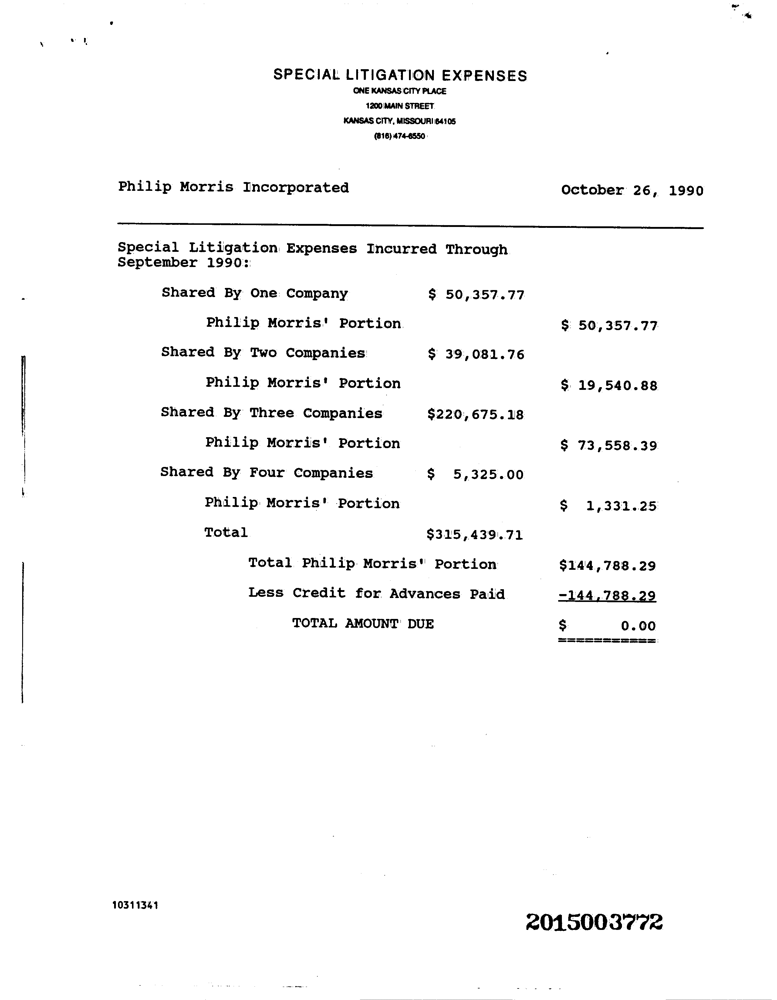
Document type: Invoice